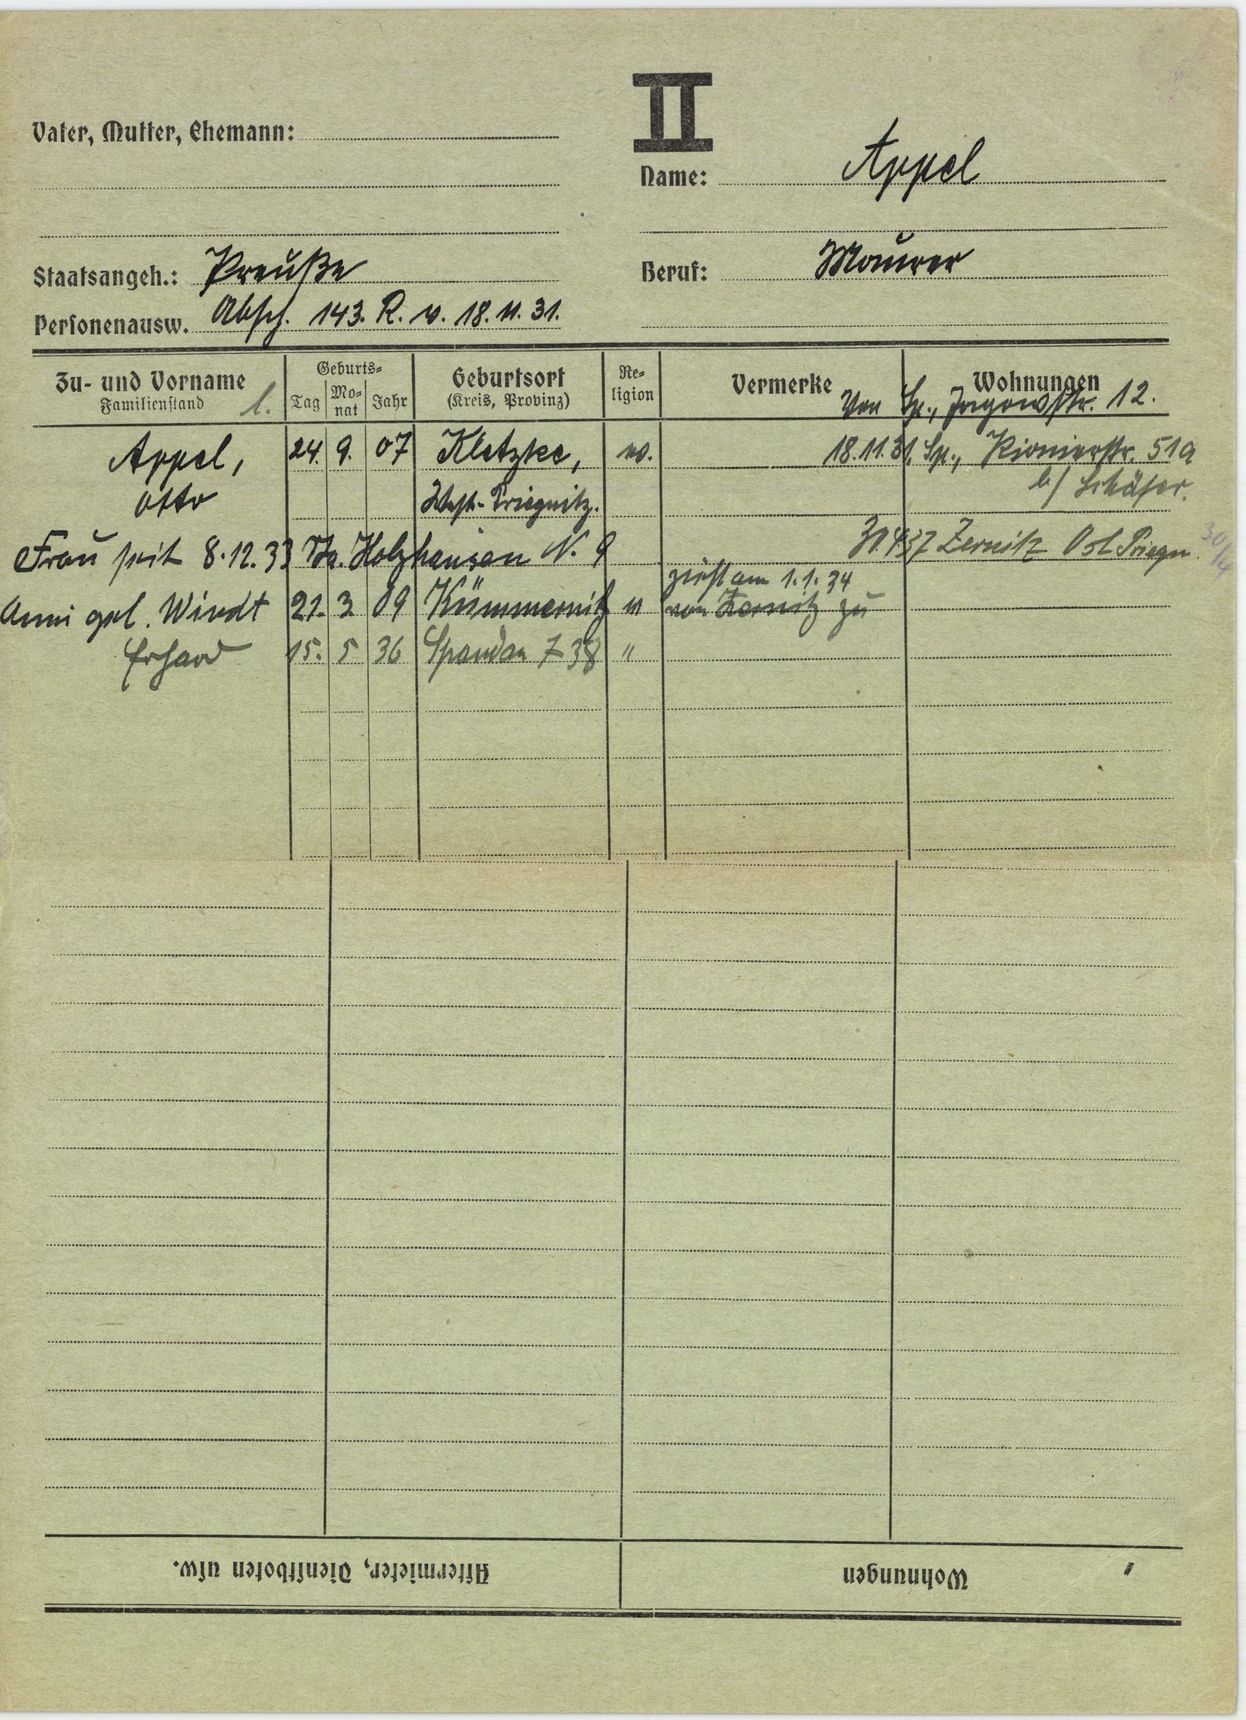
Appel